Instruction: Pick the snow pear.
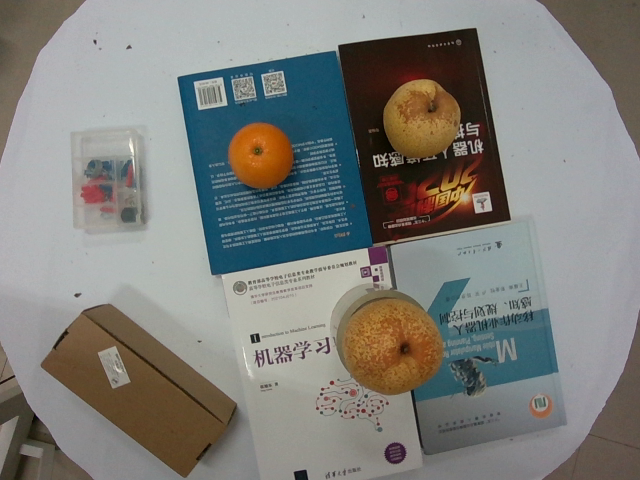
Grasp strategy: vertical